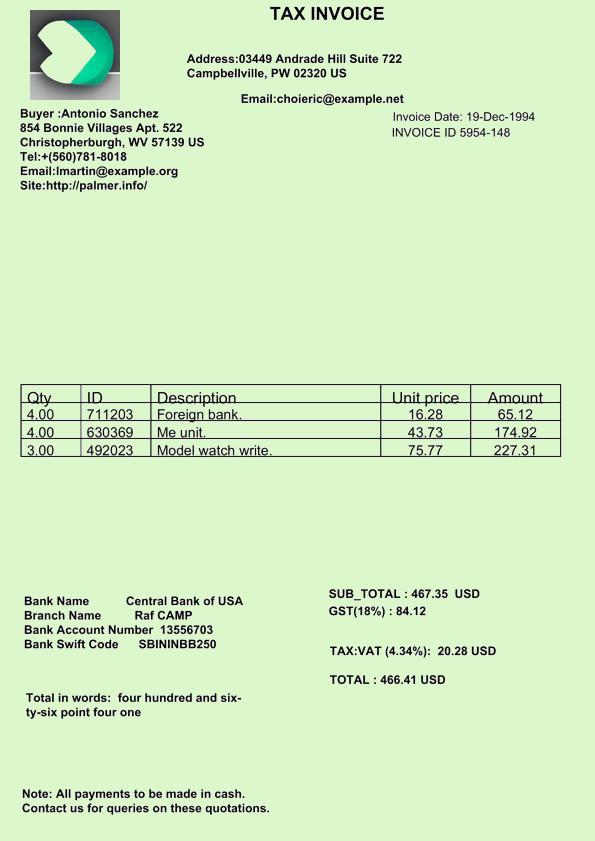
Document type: Invoice